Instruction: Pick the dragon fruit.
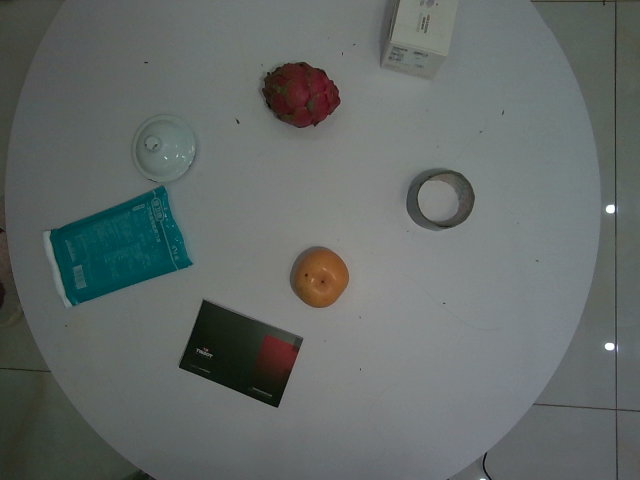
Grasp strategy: vertical